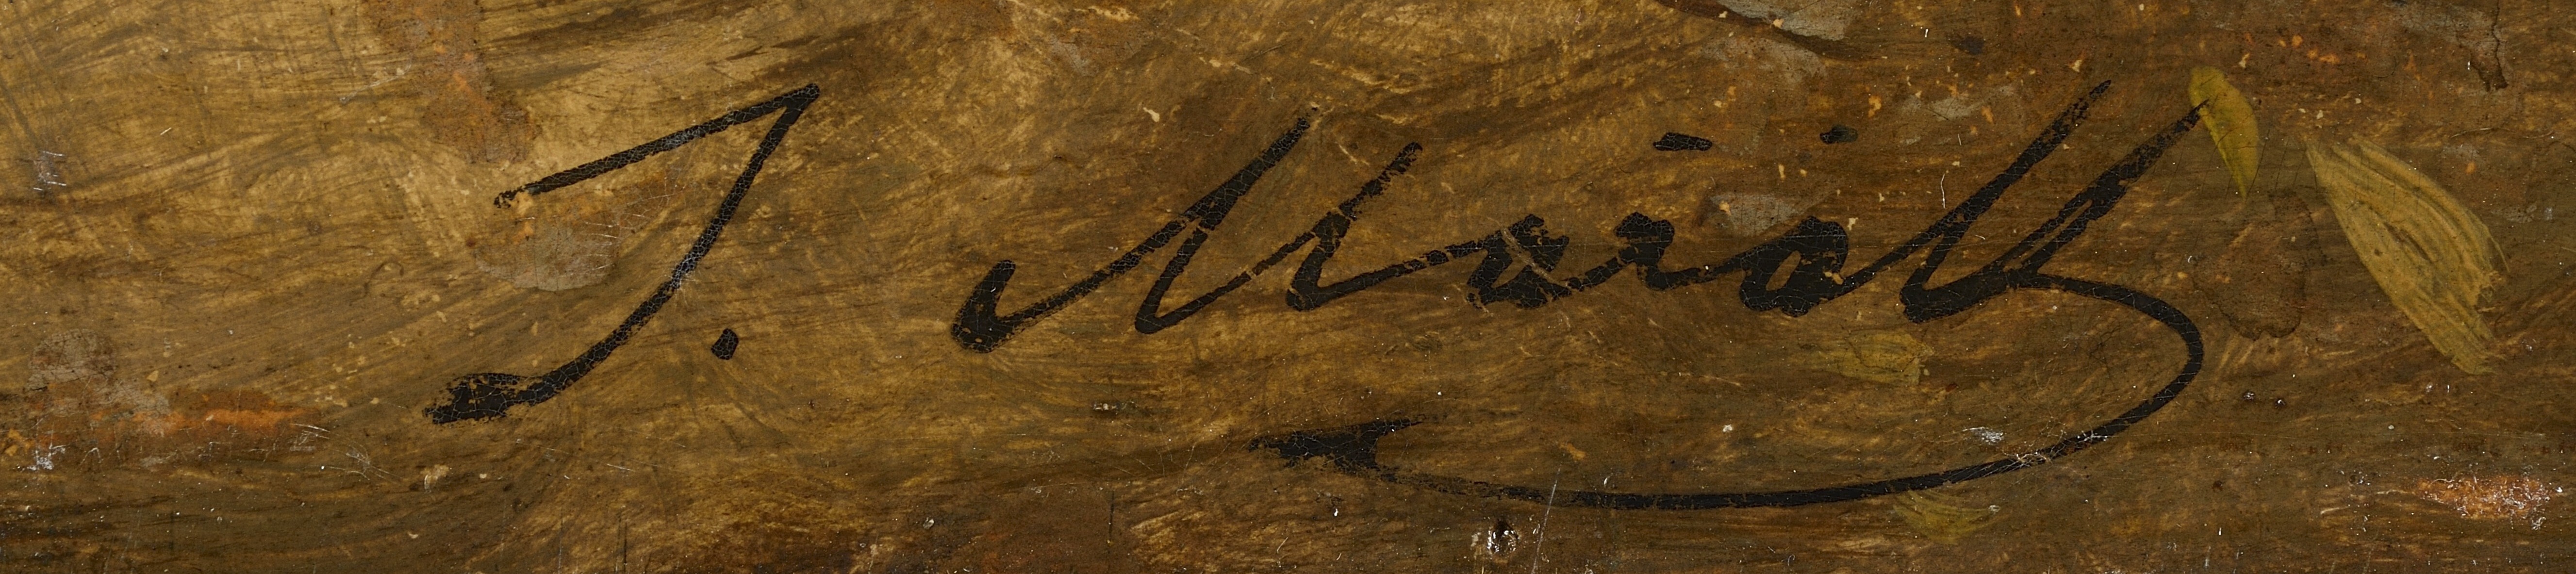
Signature of: julius mařák